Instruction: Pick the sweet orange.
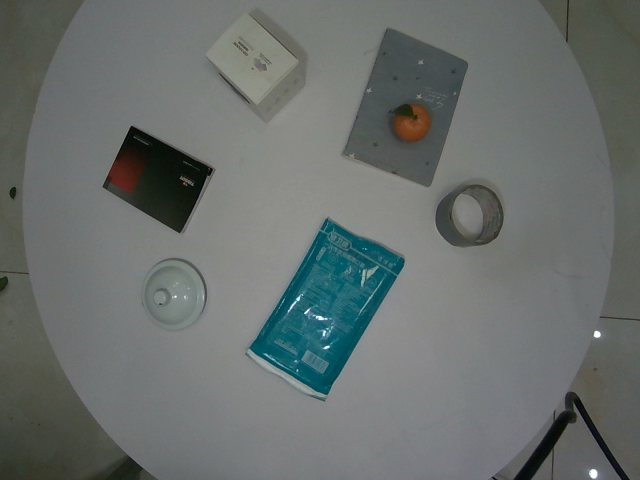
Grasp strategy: vertical